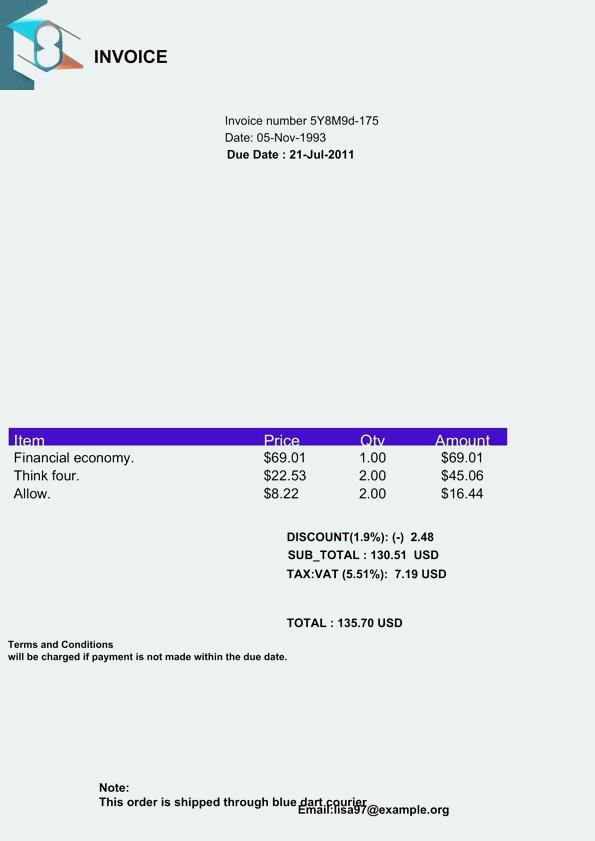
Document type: Invoice